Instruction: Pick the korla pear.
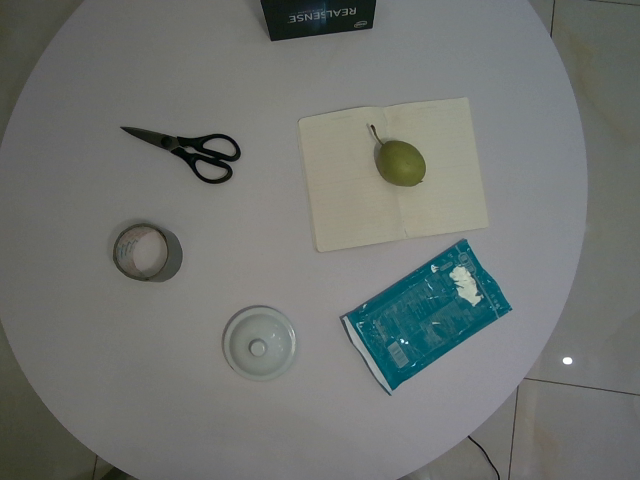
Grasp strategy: vertical